Question: Which state is mentioned in the document?
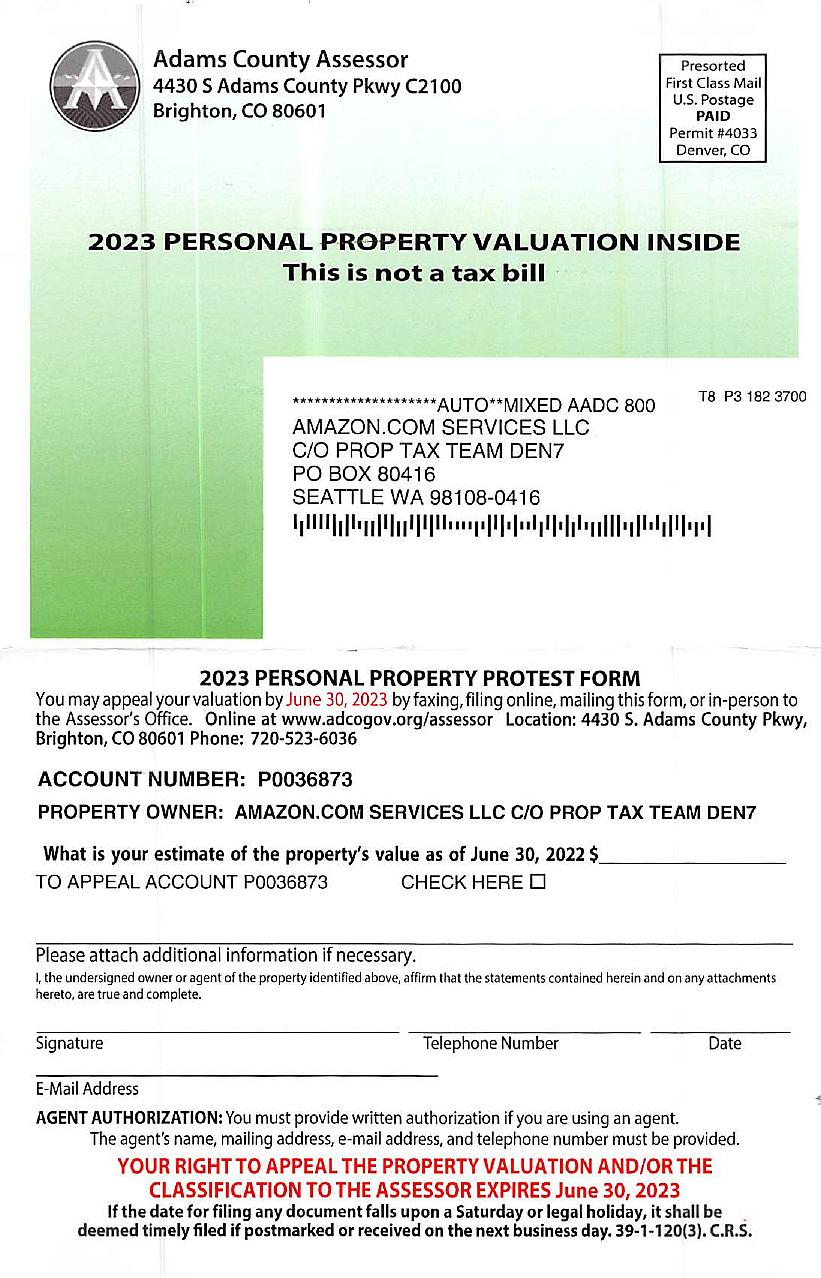
Answer: "CO"